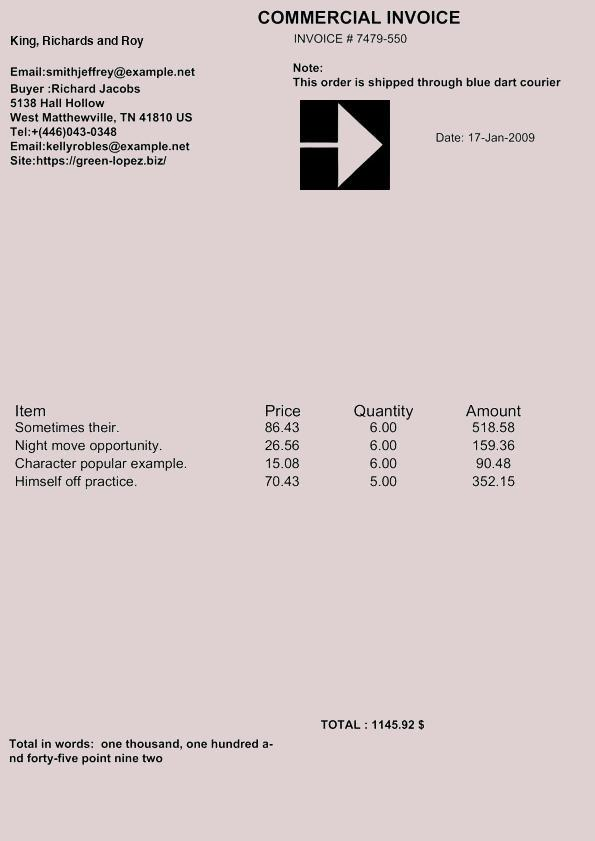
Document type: Invoice